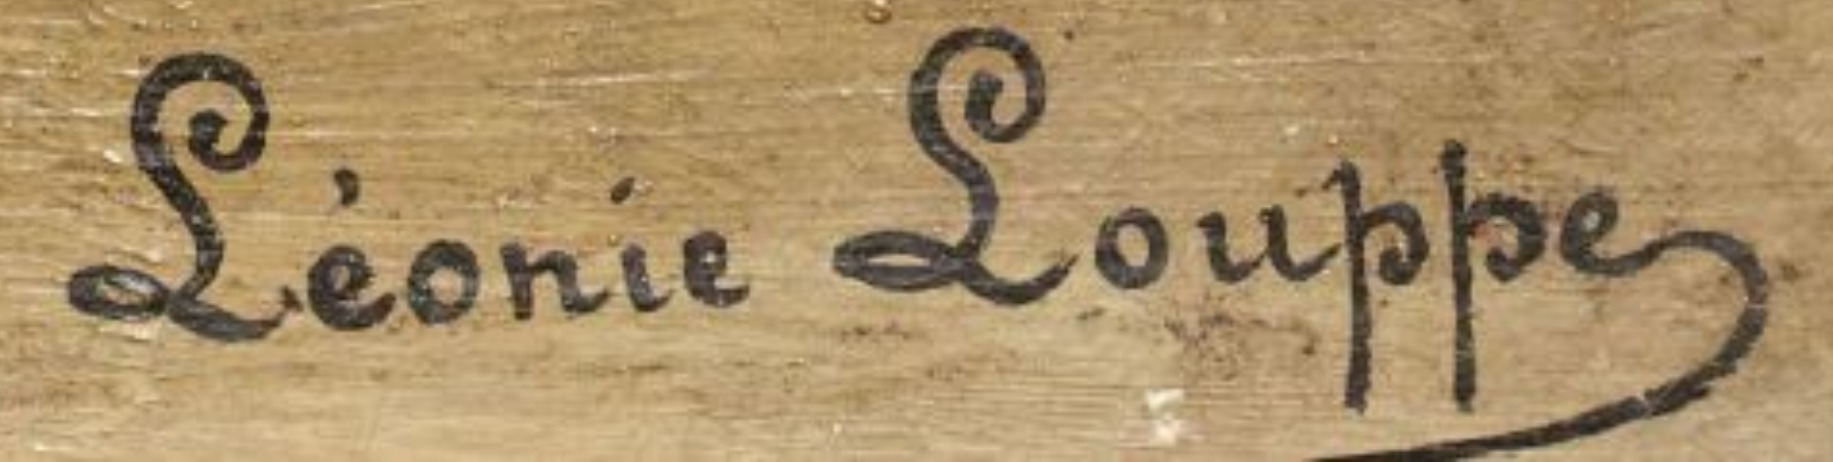
Signature of: léonie louppe